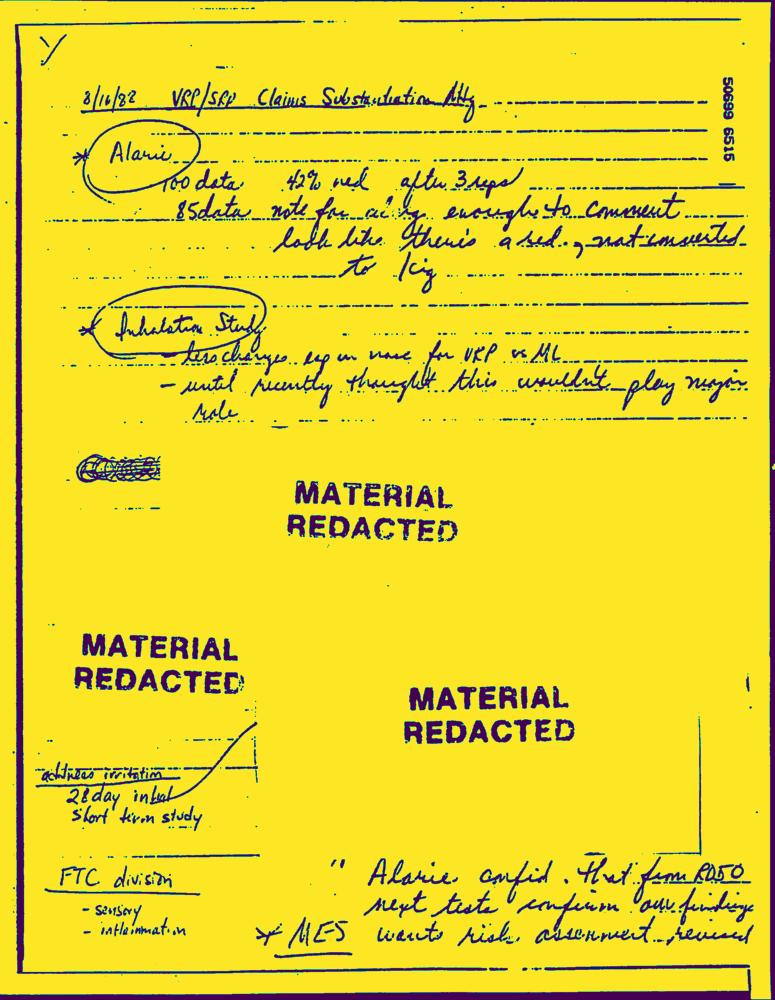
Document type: Hand-Written